Question: What is the suspected problem?
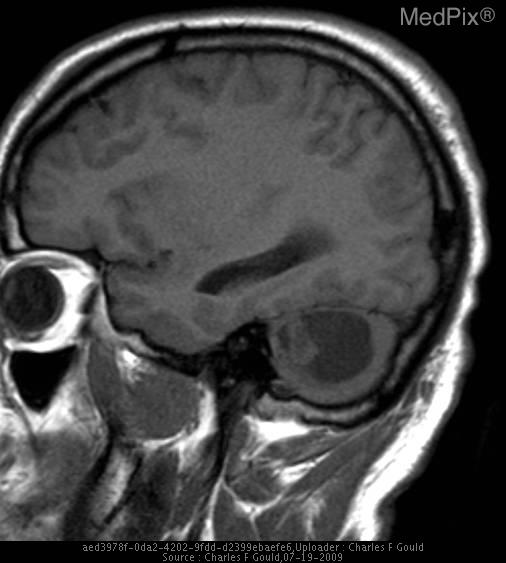
Answer: The findings suggest •  CT: Well-marginated low-density cystic appearing cerebellar mass with a mural nodule.

•  MRI: T1 hypointense / T2 Hyperintense cystic cerebellar lesion with isointense mural nodule.. T1 hypointense cystic cerebellar lesion with isointense mural nodule. The patient might have a history of 33 y/o man with complaints of nonspecific headaches, without focal neurological finding..